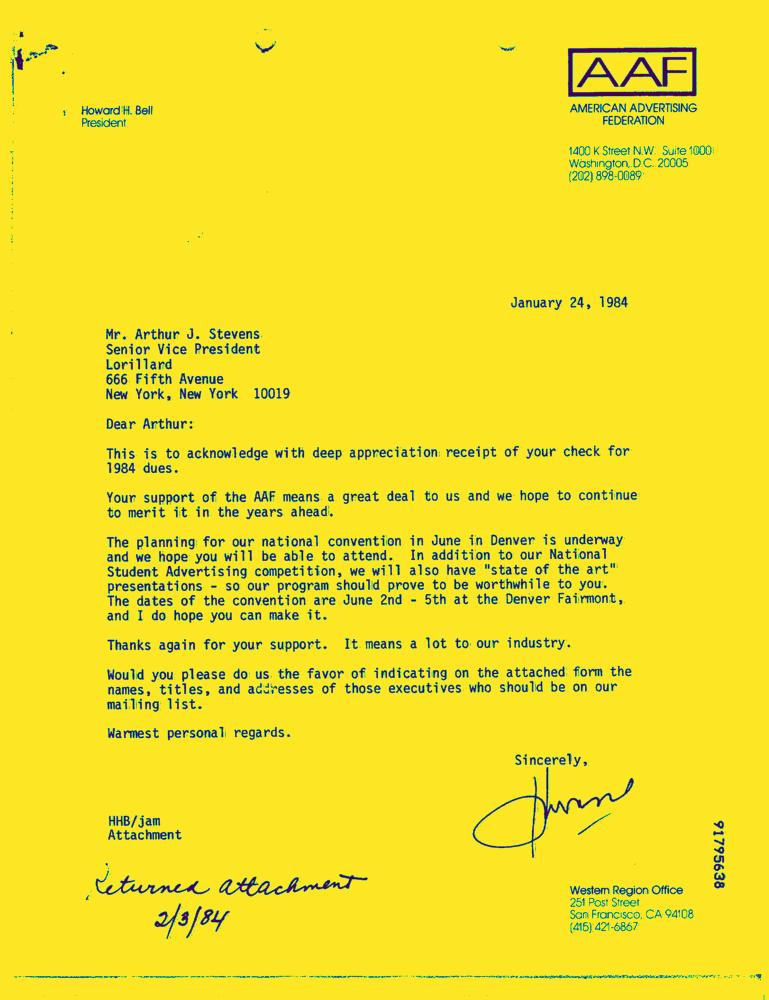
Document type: Letter-Doc